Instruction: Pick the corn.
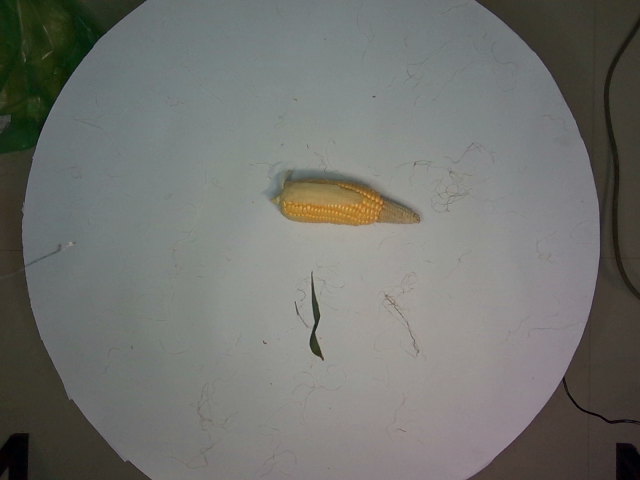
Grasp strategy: vertical